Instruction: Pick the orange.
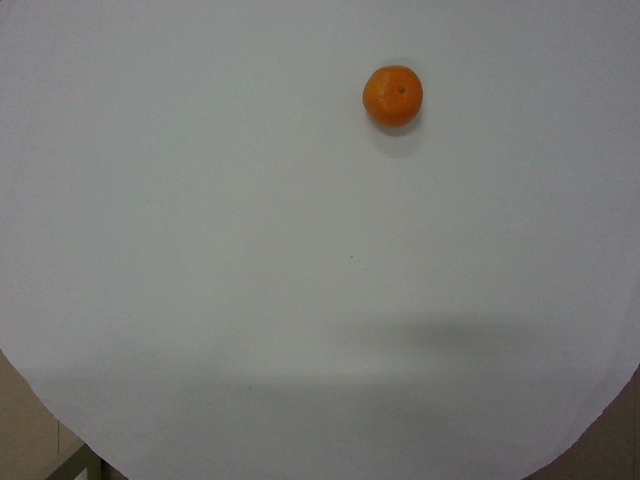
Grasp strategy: vertical